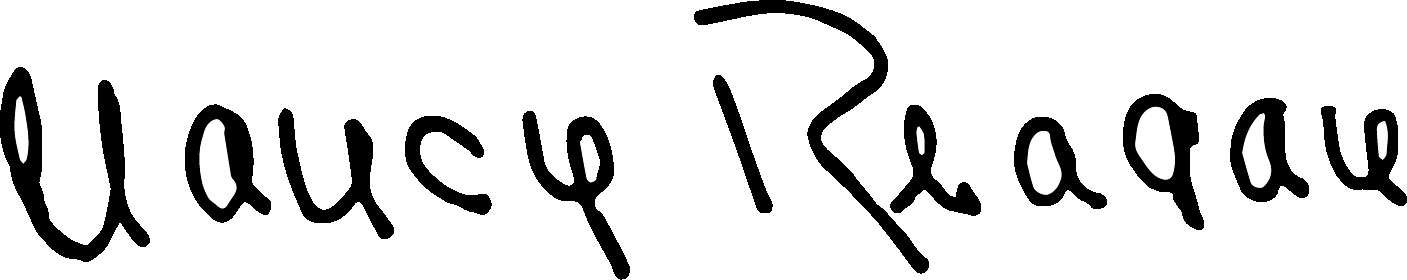
Signature of: nancy reagan